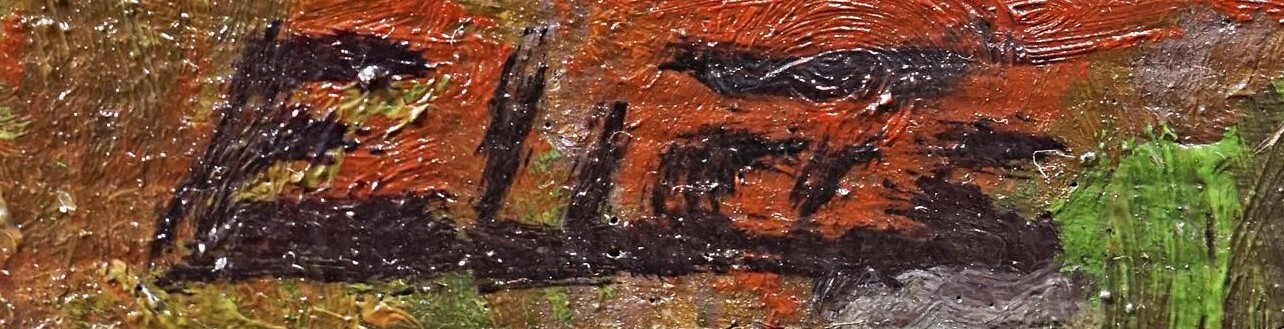
Signature of: mirko eliáš